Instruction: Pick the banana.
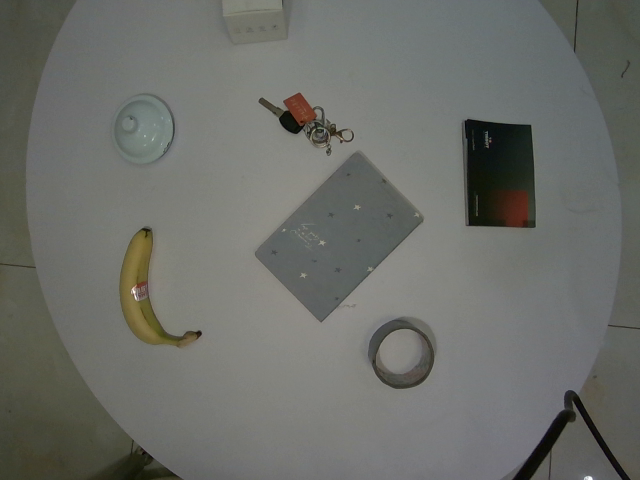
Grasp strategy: vertical